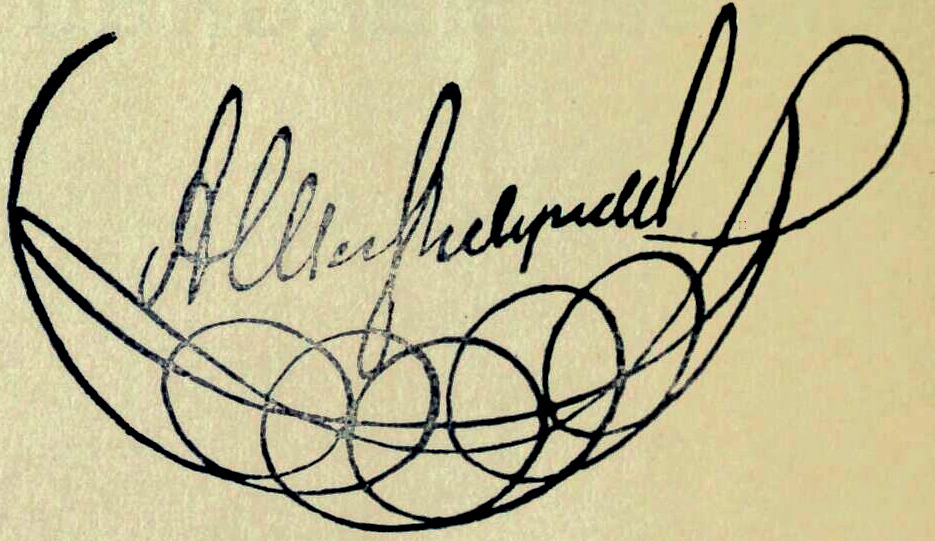
Signature of: arthur merghelynck